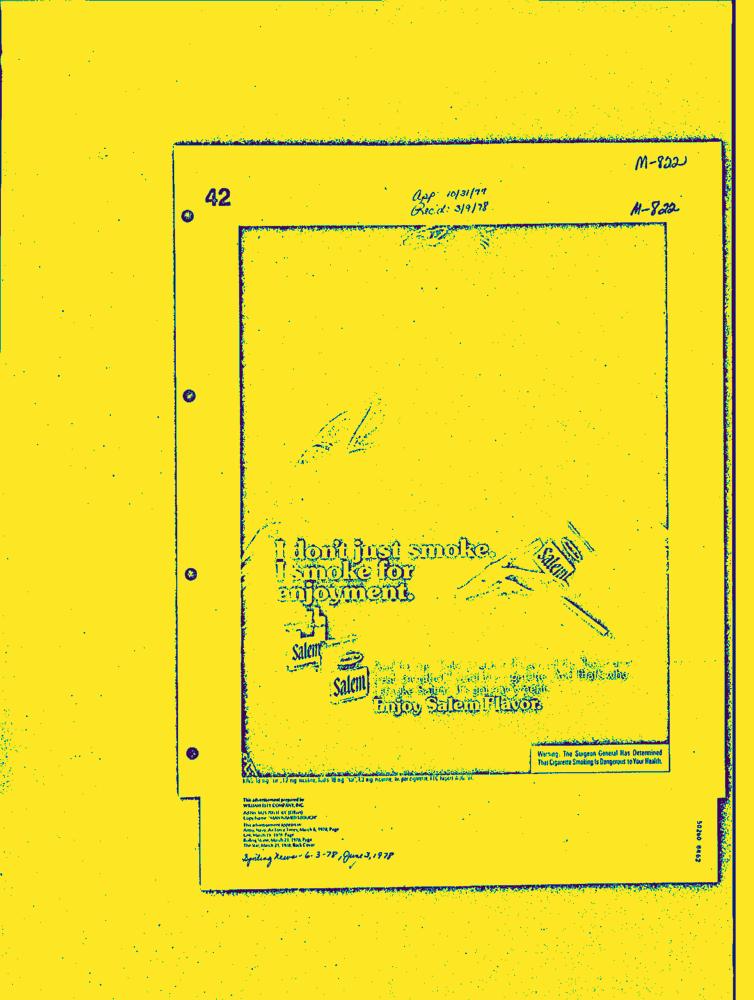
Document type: AD